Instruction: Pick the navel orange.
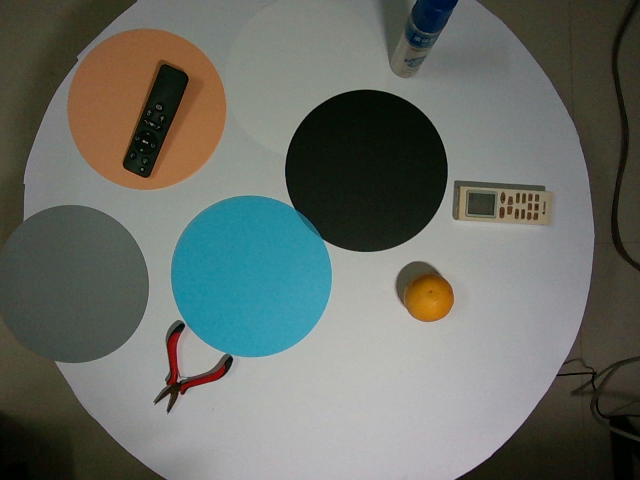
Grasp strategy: vertical